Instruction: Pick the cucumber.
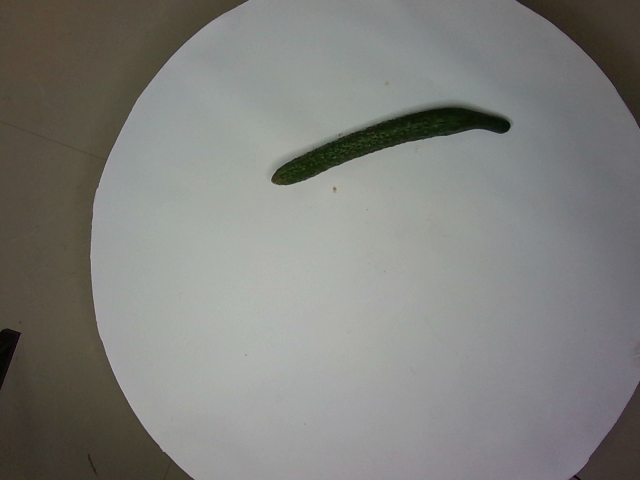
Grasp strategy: vertical